Question: Which state is mentioned in the document?
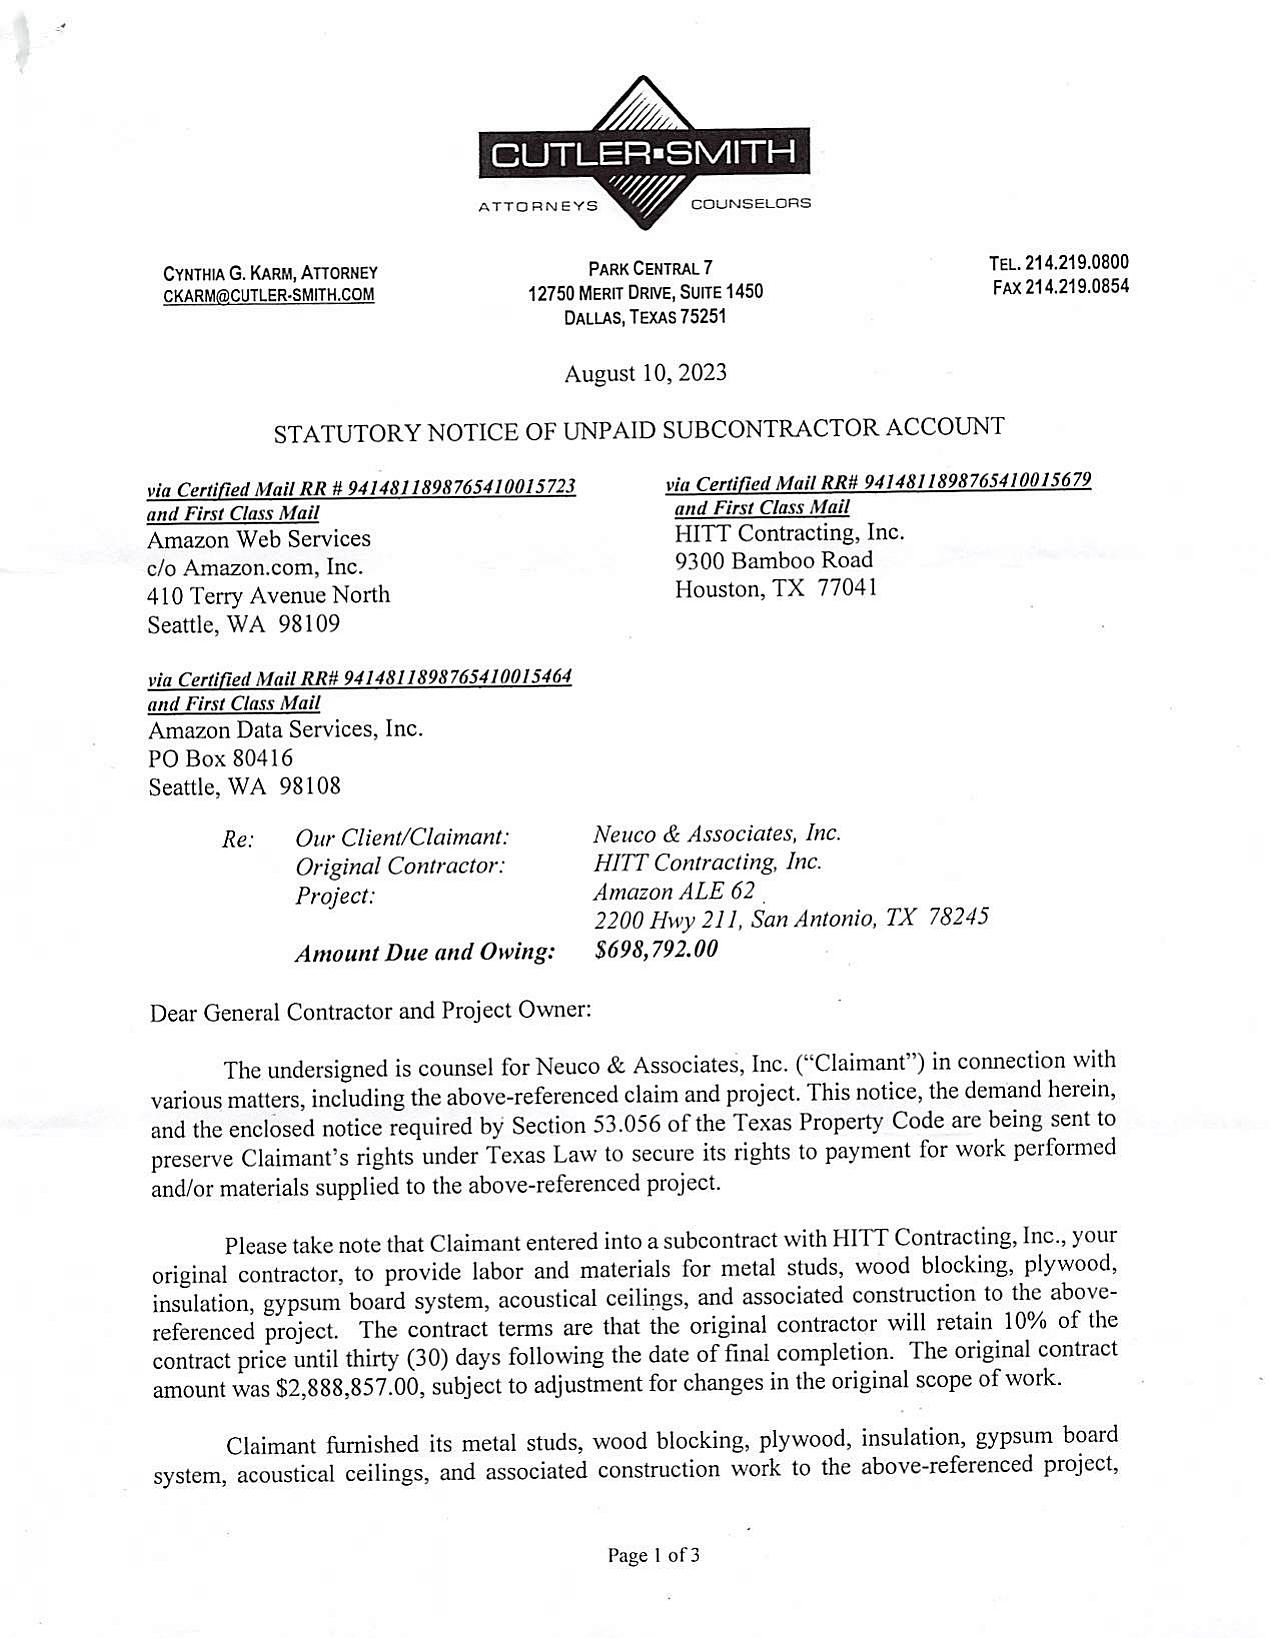
Answer: "Texas"